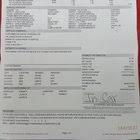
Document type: Invoice